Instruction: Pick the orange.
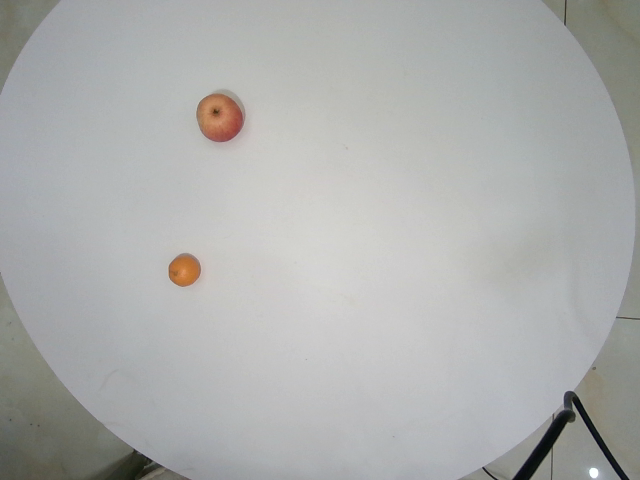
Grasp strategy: vertical